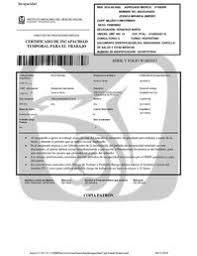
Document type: Invoice